Question: What is the property identification or parcel number listed?
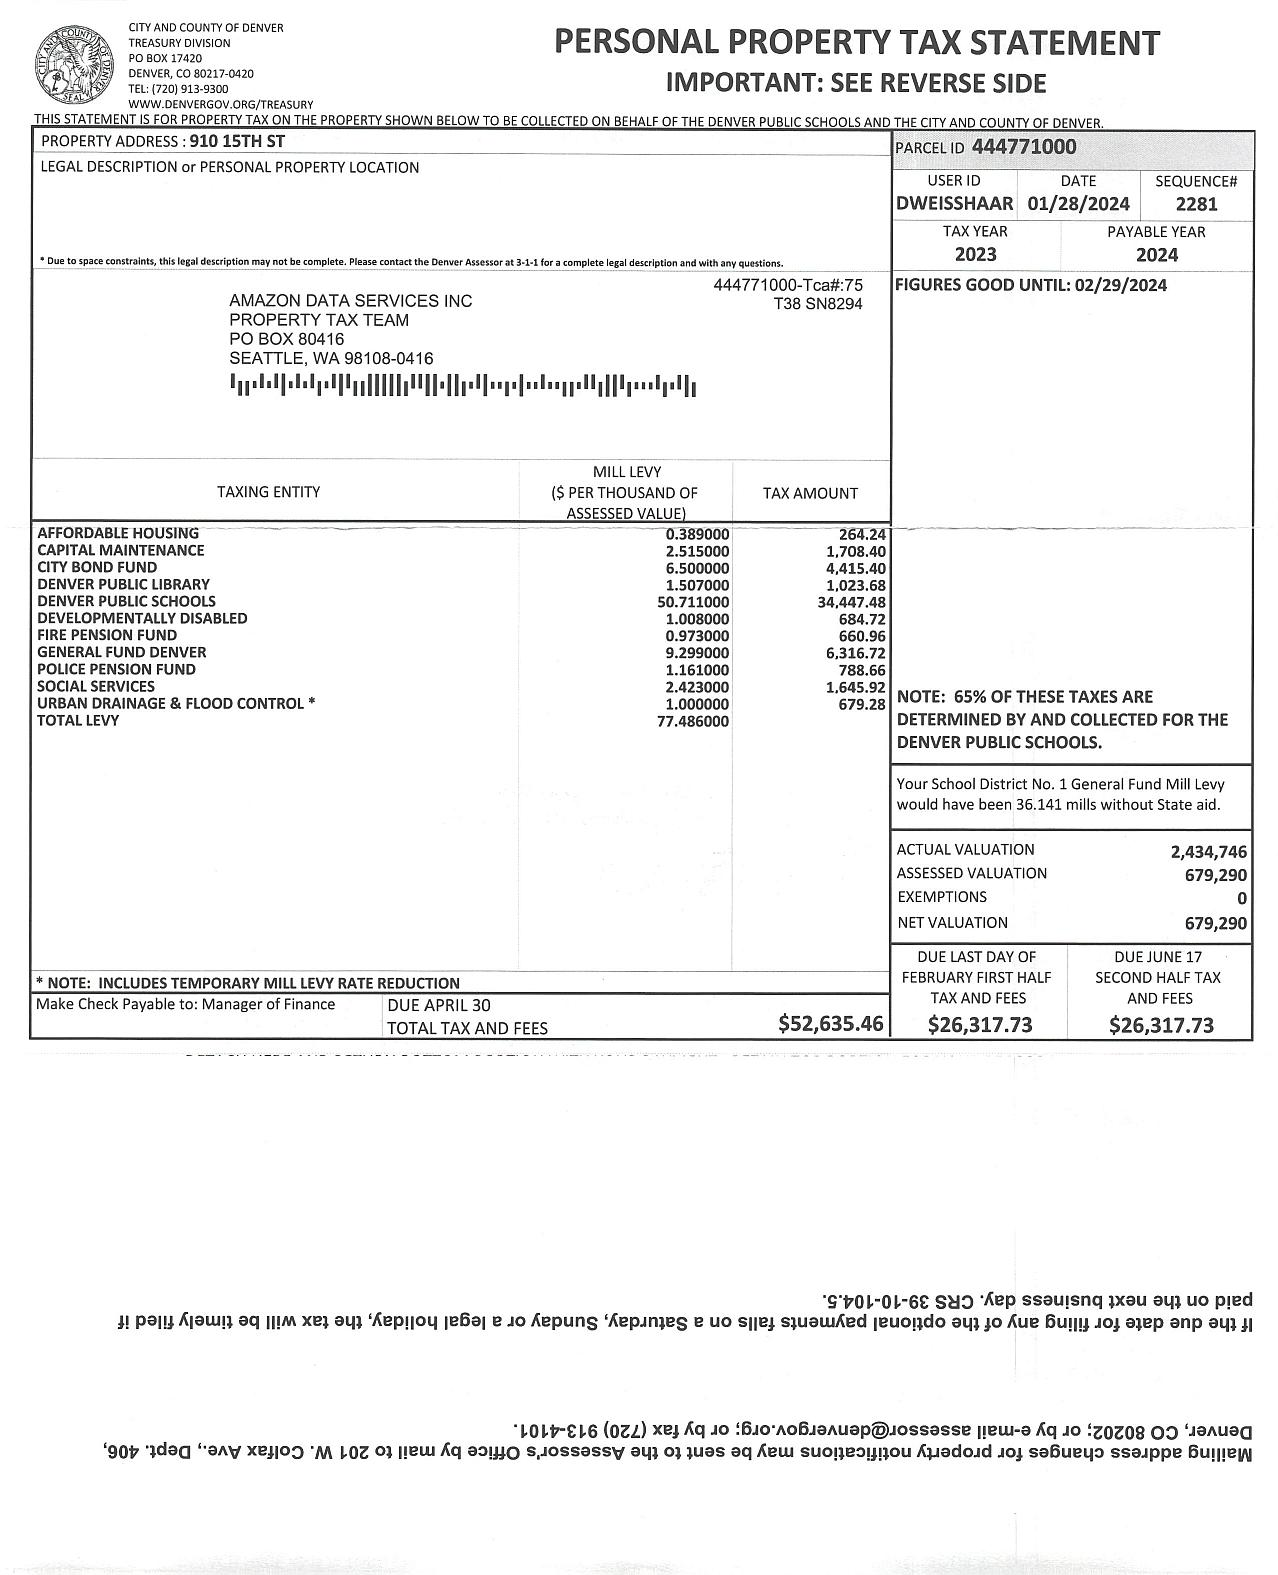
Answer: "444771000"